Question: In what way does the history help explain the case?
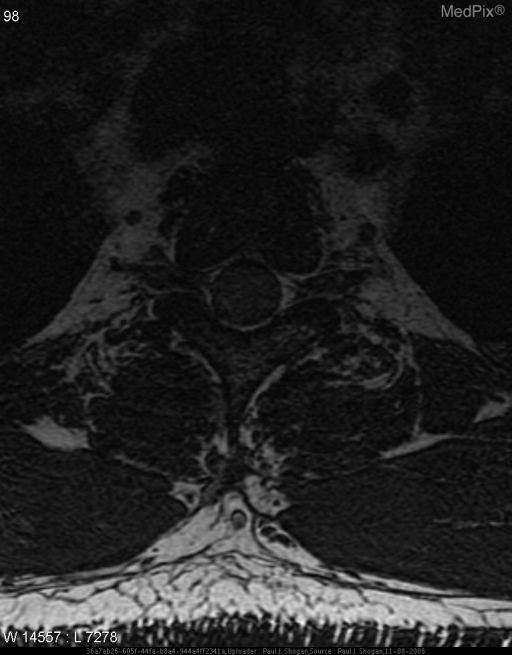
Answer: The patient's history of 56 yo male with 24 month history of gradually worsening upper back pain. is key in understanding the case.